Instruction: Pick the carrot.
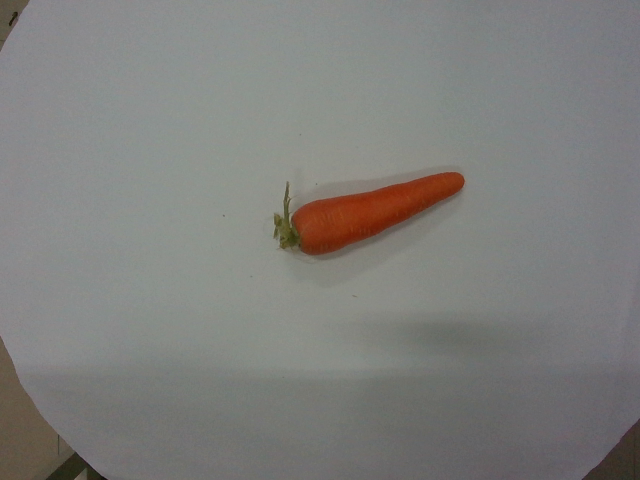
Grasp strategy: vertical